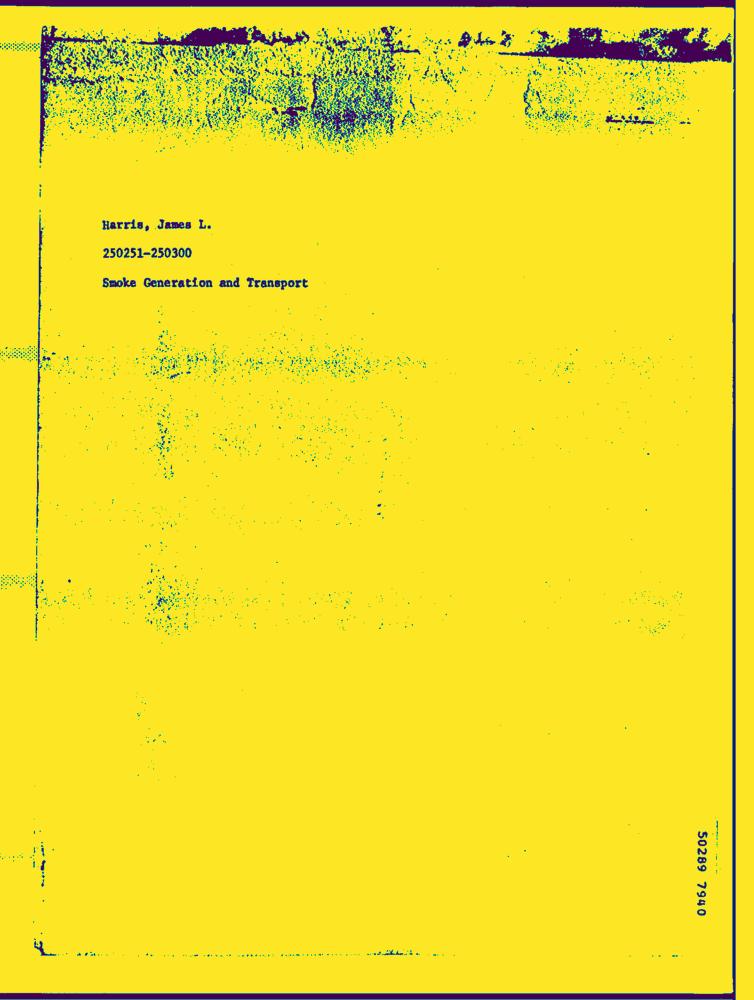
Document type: Hand-Written